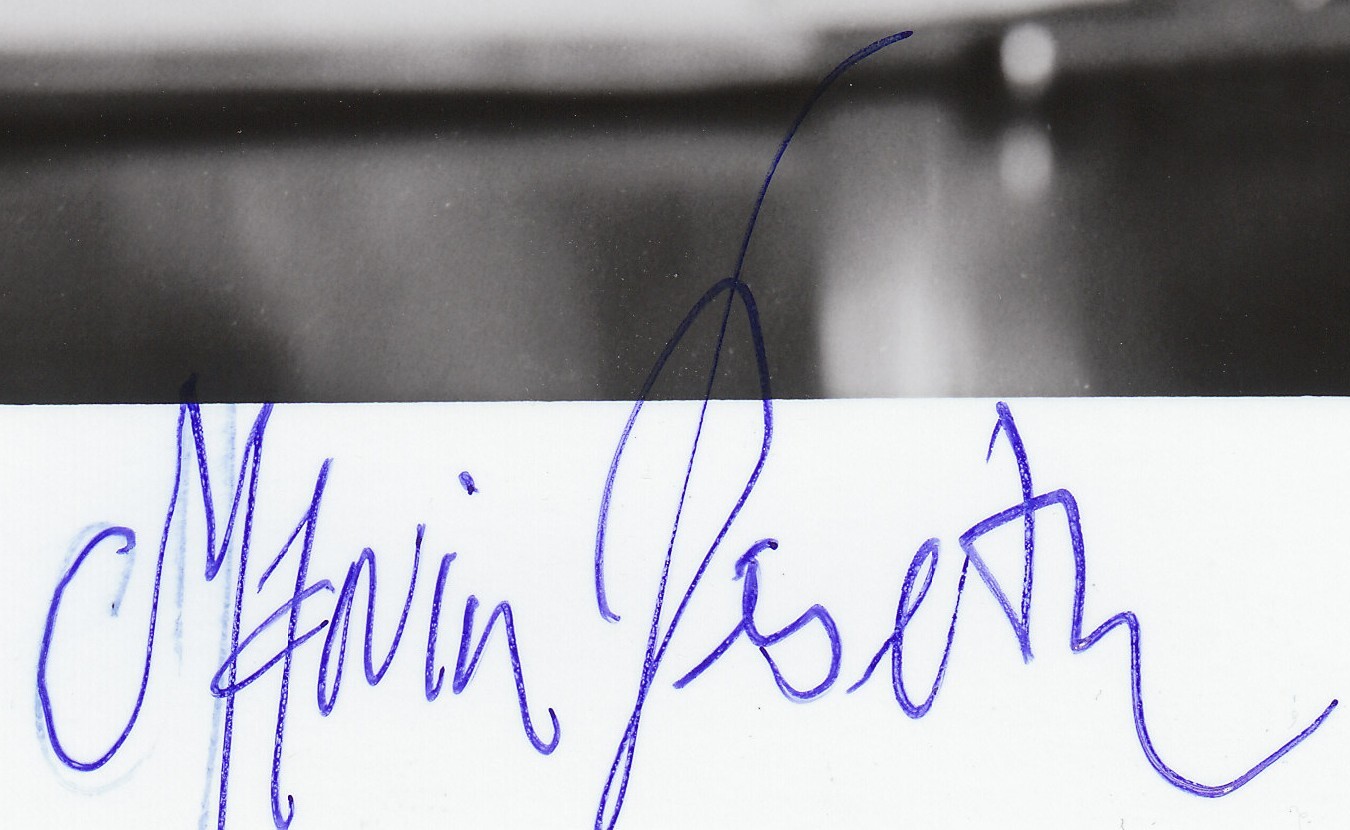
Signature of: marvin wiseth